Question: What might the diagnosis be?
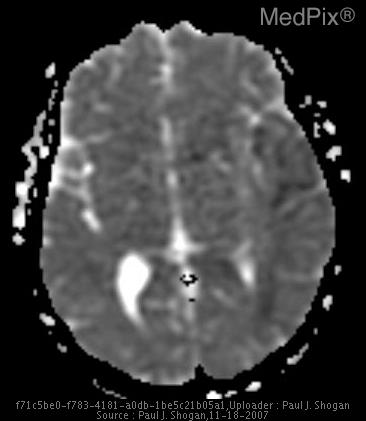
Answer: The possible diagnosis includes HSV Encephalitis
Ischemia
Infiltrating Neoplasm
Status Epilepticus
Abscess
Other Encephalitides (Neurosyphilis).